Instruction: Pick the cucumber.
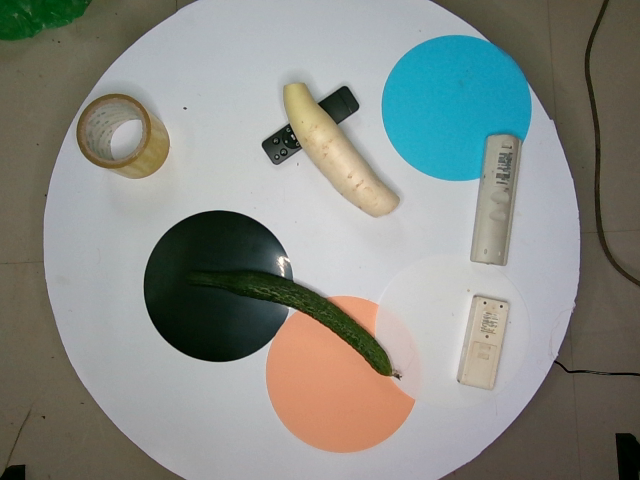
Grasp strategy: vertical